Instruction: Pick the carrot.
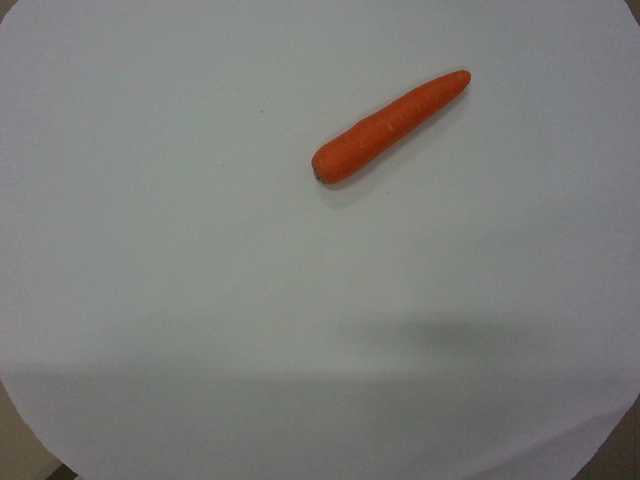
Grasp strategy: vertical